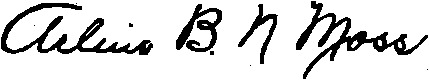
Signature of: arlene b nichols moss